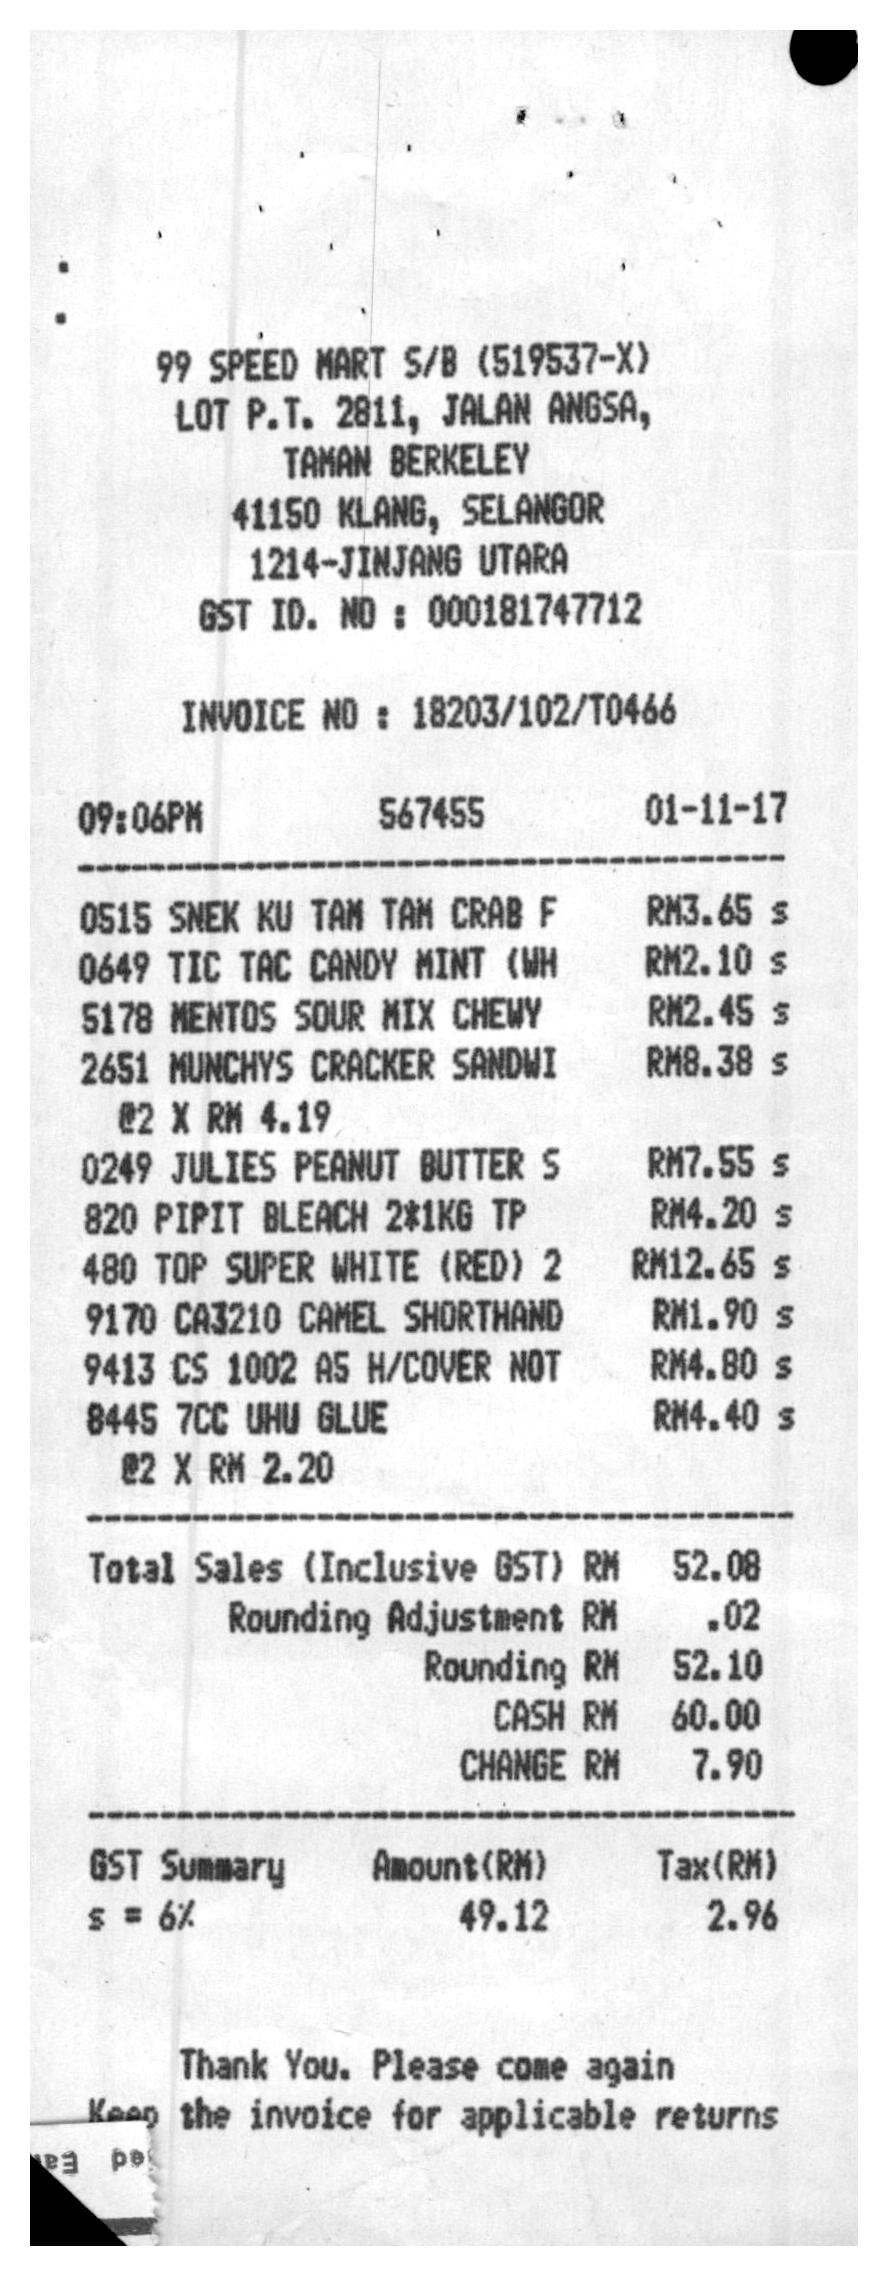
99 SPEED MART S/B (519537-X)
LOT P.T. 2811, JALAN ANGSA,
TAMAN BERKELEY
41150 KLANG, SELANGOR
1214-JINJANG UTARA
GST ID. NO : 000181747712
INVOICE NO : 18203/102/T0466
09:06PM
567455
01-11-17
0515 SNEK KU TAM TAM CRAB F
RM3.65 S
0649 TIC TAC CANDY MINT (WH
RM2.10 S
5178 MENTOS SOUR MIX CHEWY
RM2.45 S
2651 MUNCHYS CRACKER SANDWI
RM8.38 S
@2 X RM 4.19
0249 JULIES PEANUT BUTTER S
RM7.55 S
820 PIPIT BLEACH 2*1KG TP
RM4.20 S
480 TOP SUPER WHITE (RED) 2
RM12.65 S
9170 CA3210 CAMEL SHORTHAND
RM1.90 S
9413 CS 1002 A5 H/COVER NOT
RM4.80 S
8445 7CC UHU GLUE
RM4.40 S
@2 X RM 2.20
TOTAL SALES (INCLUSIVE GST) RM
52.08
ROUNDING ADJUSTMENT RM
.02
ROUNDING RM
52.10
CASH RM
60.00
CHANGE RM
7.90
GST SUMMARY
AMOUNT(RM)
TAX(RM)
S = 6%
49.12
2.96
THANK YOU. PLEASE COME AGAIN
KEEP THE INVOICE FOR APPLICABLE RETURNS